Question: What is the filing due date as per the document?
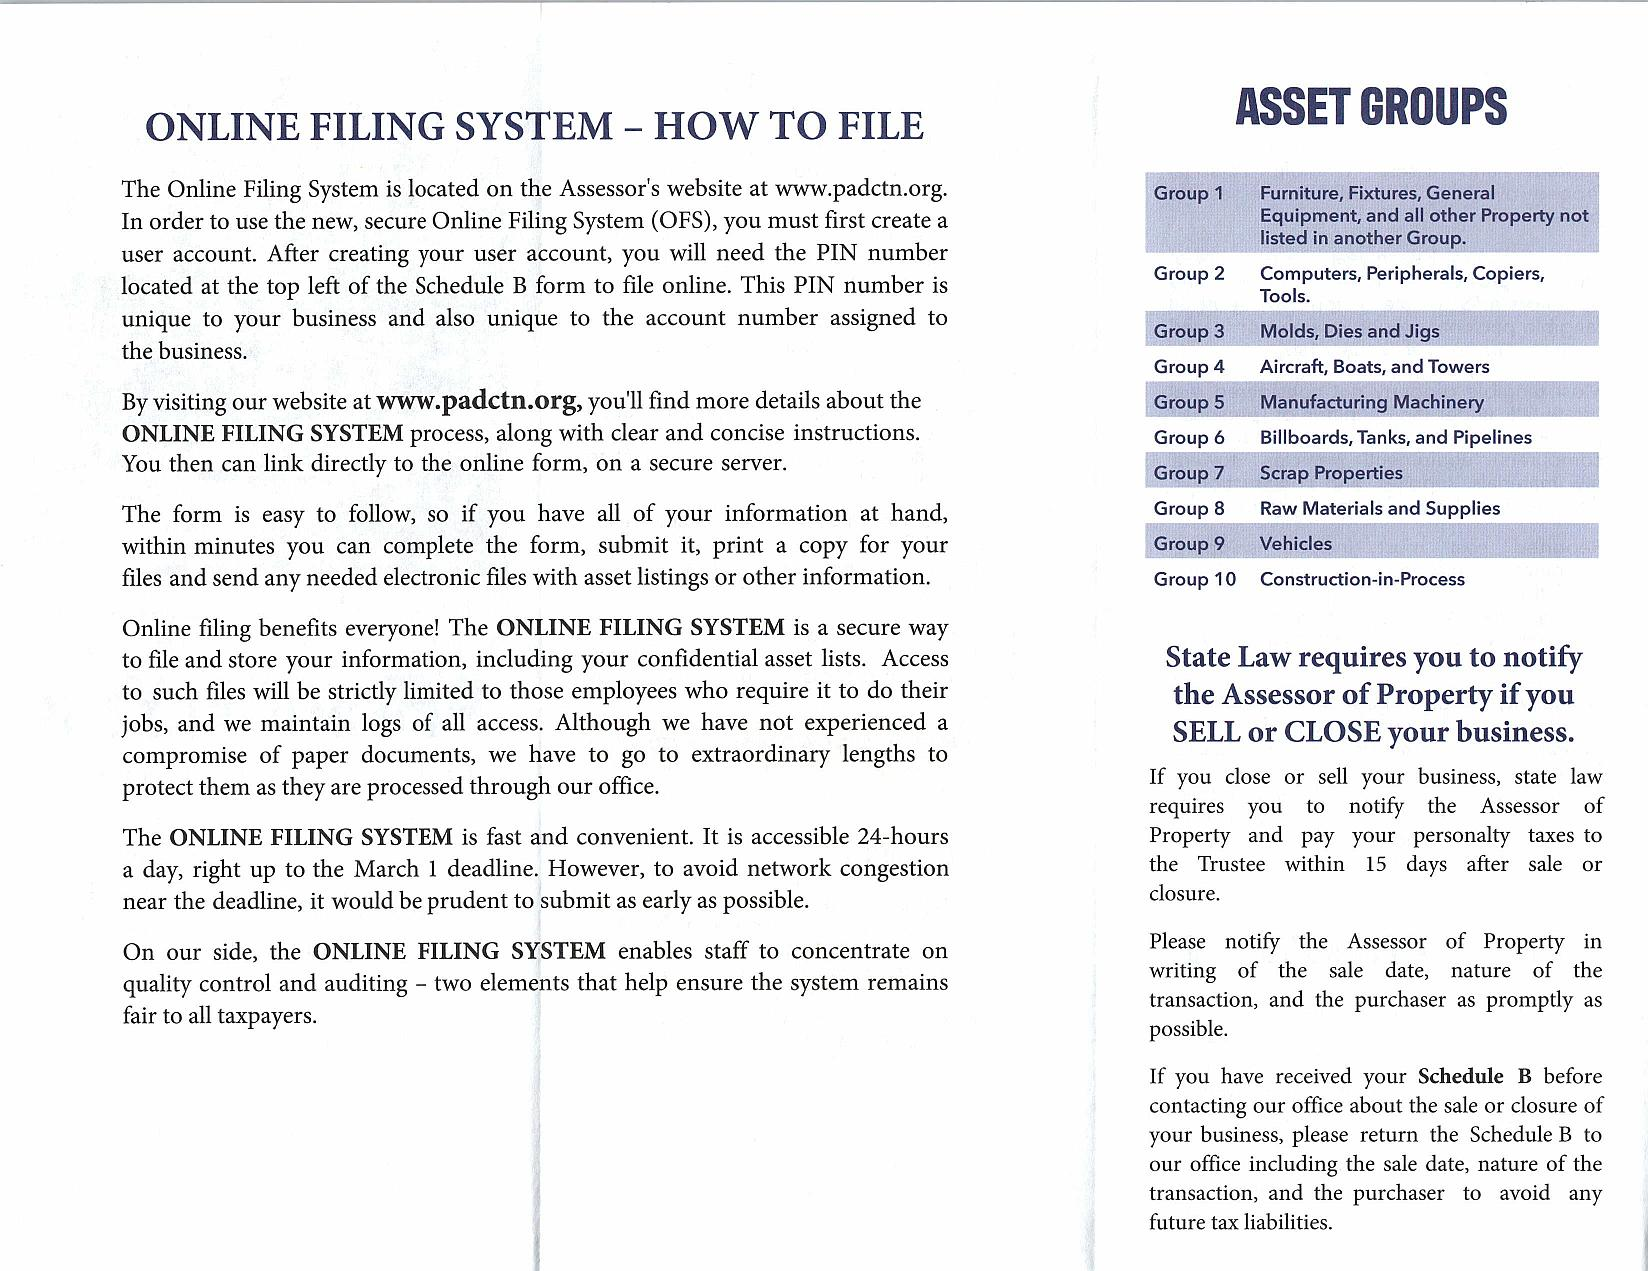
Answer: "March 1 deadline"